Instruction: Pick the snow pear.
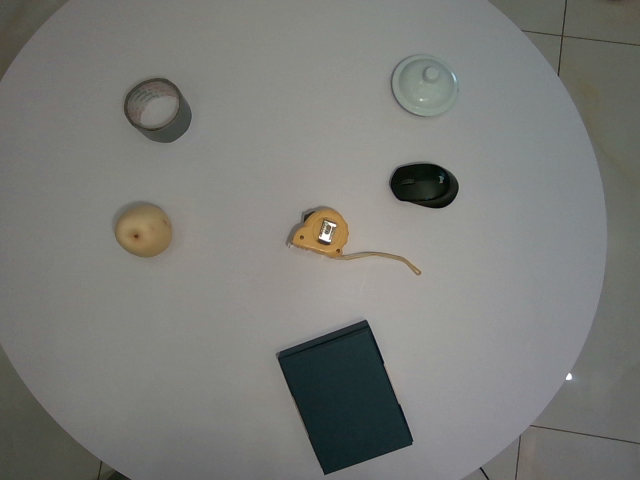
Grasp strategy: vertical